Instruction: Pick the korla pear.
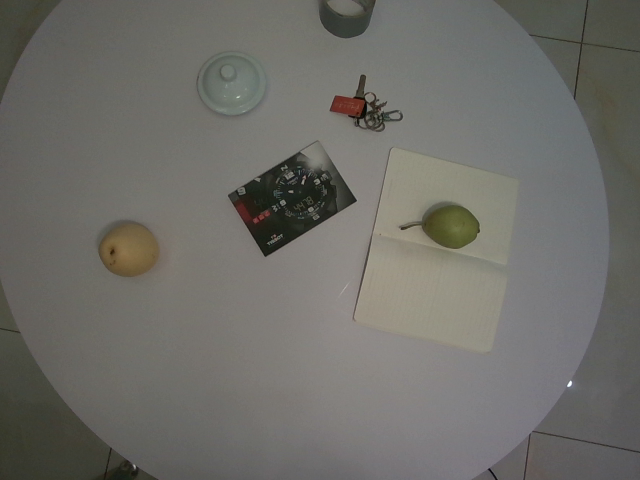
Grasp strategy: vertical